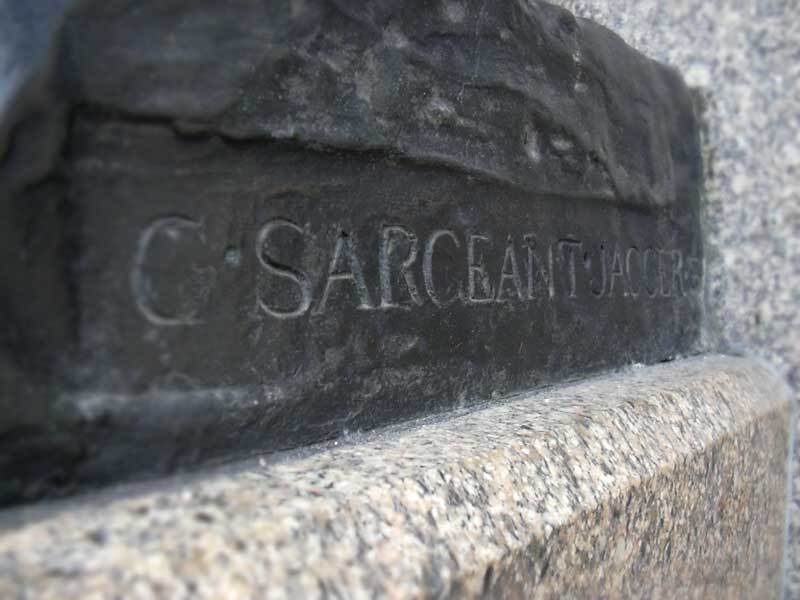
Signature of: charles sargeant jagger